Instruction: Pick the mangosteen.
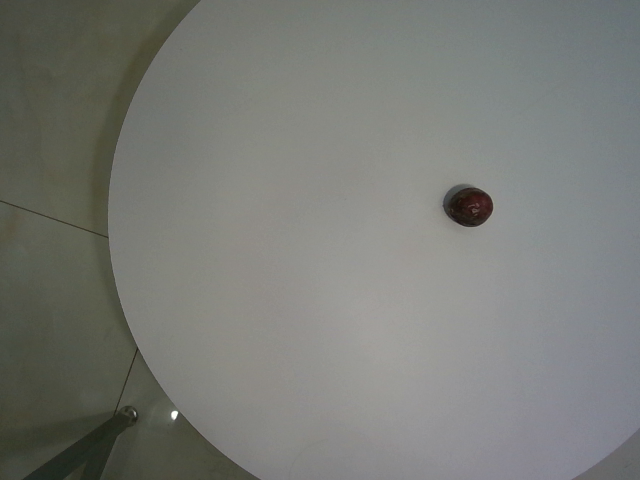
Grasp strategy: vertical